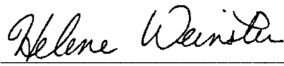
Signature of: helene weinstein